Question: What is the suspected problem?
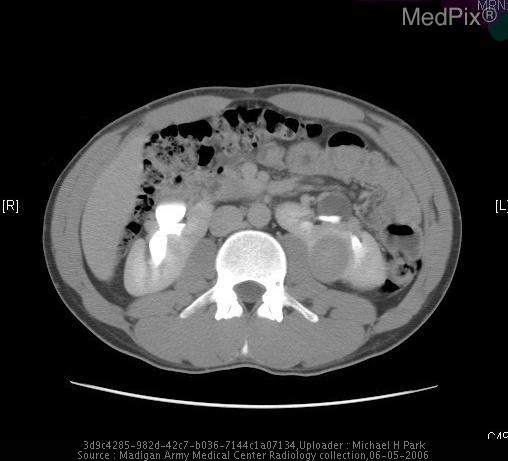
Answer: The findings suggest Horseshoe kidney with large mass in the left kidney.  Patient also had a stone in the left sided collecting system.

Coronal images demonstrate extravasation of contrast representing urinoma after partial nephrectomy to remove renal mass.

Fluroscopic images demonstrate placement of nephrostomy tube and abscess drainage tube.. Image shows an enhancing mass within the left renal moiety.. The patient might have a history of Patient is a 21 year old male who presented with a 5 month history of painless hematuria. The hematuria was more pronounced after vigourous exercise.  Otherwise patient has been in good health..